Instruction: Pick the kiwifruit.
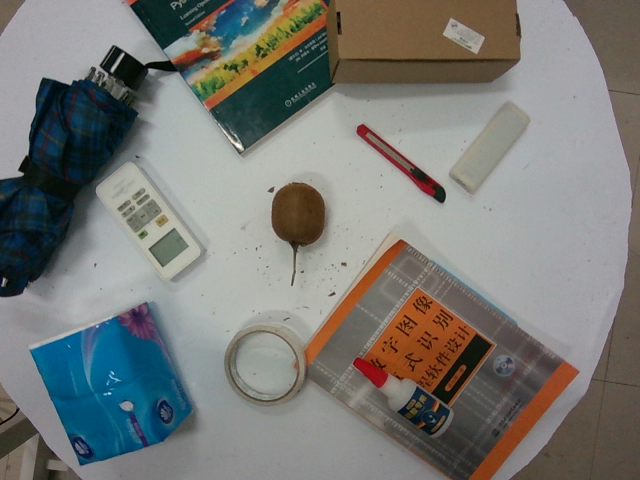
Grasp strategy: vertical